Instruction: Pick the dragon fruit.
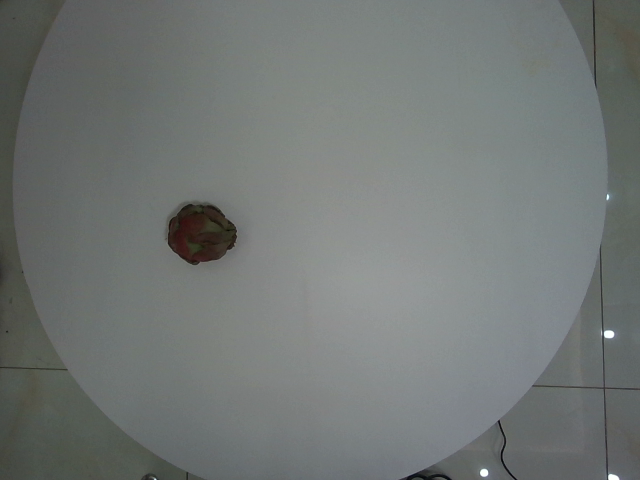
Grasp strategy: vertical